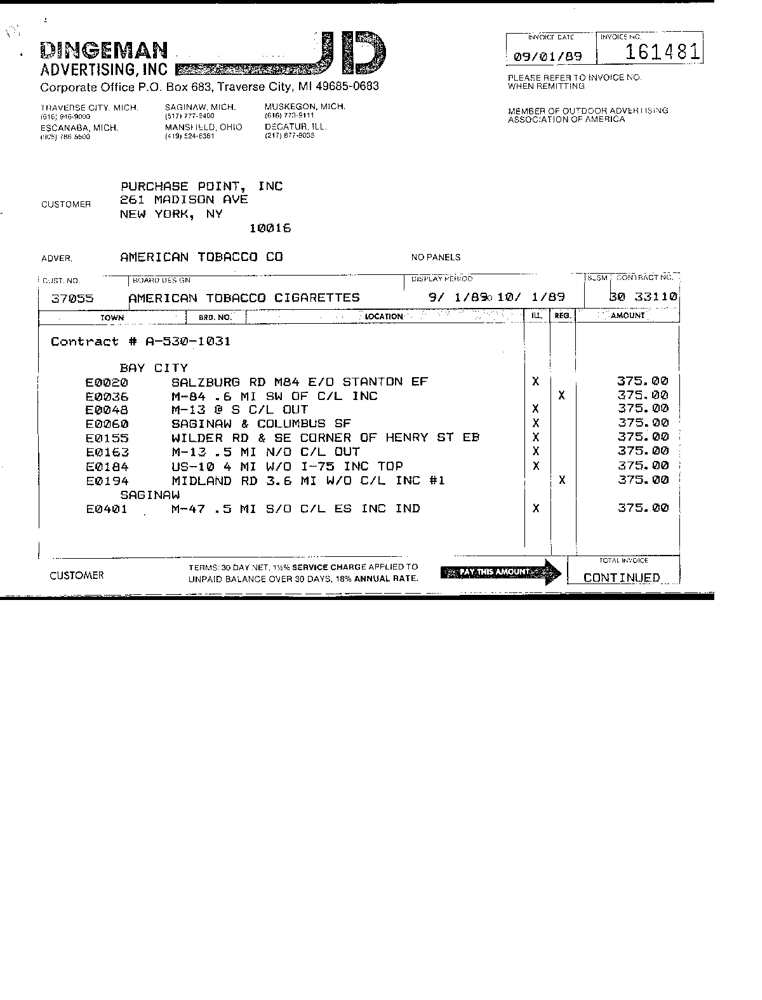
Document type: Invoice